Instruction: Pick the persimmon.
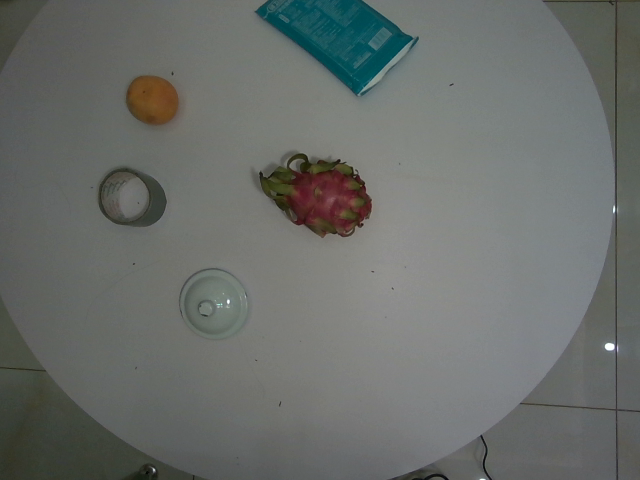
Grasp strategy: vertical